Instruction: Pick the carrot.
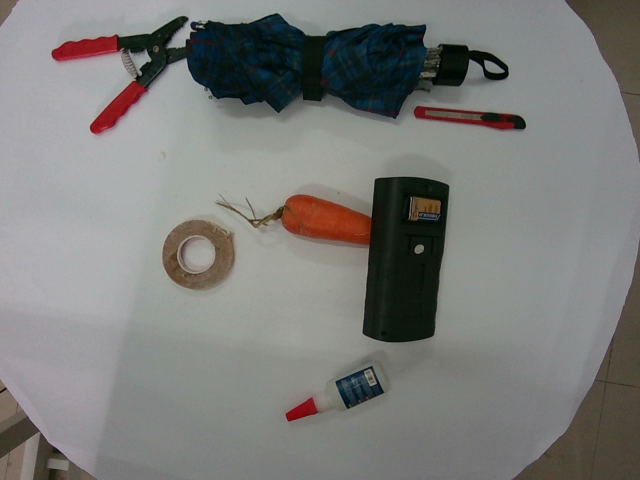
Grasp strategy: vertical